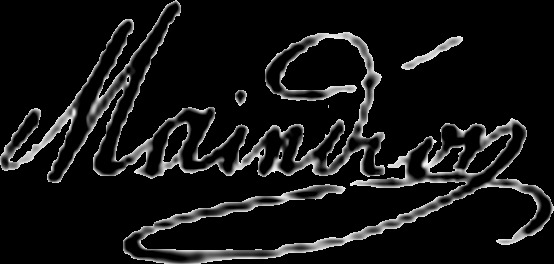
Signature of: hippolyte maindron